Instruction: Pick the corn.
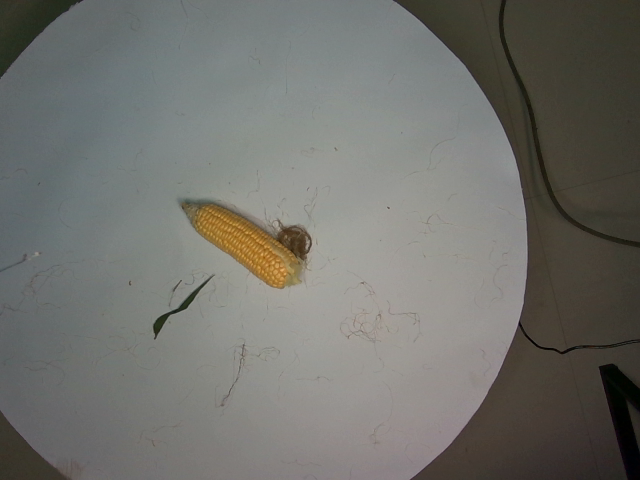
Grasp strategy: vertical